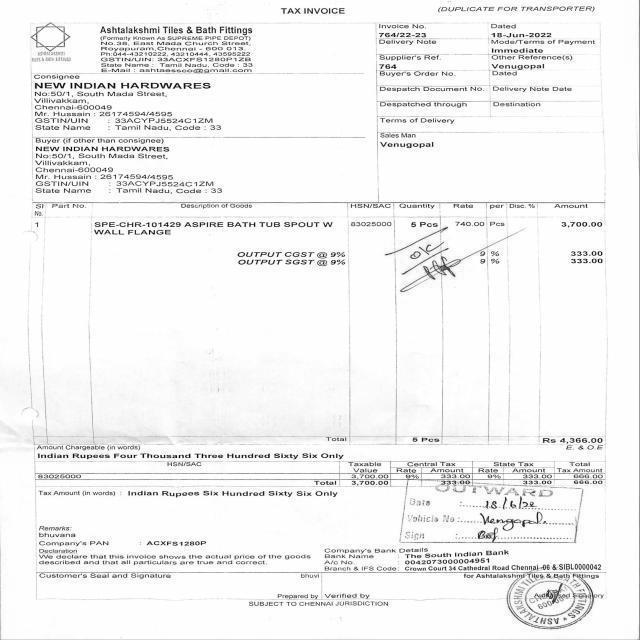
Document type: Invoice